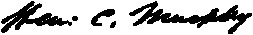
Signature of: henry c murphy